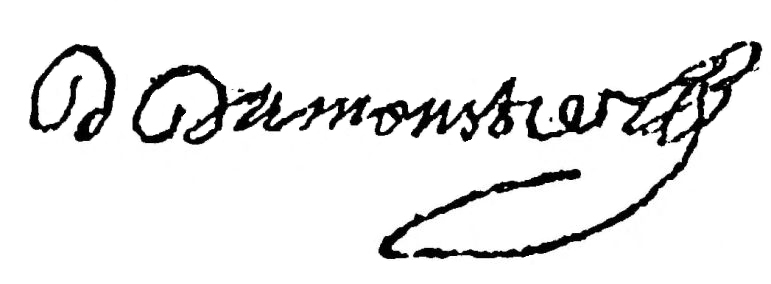
Signature of: daniel dumonstier